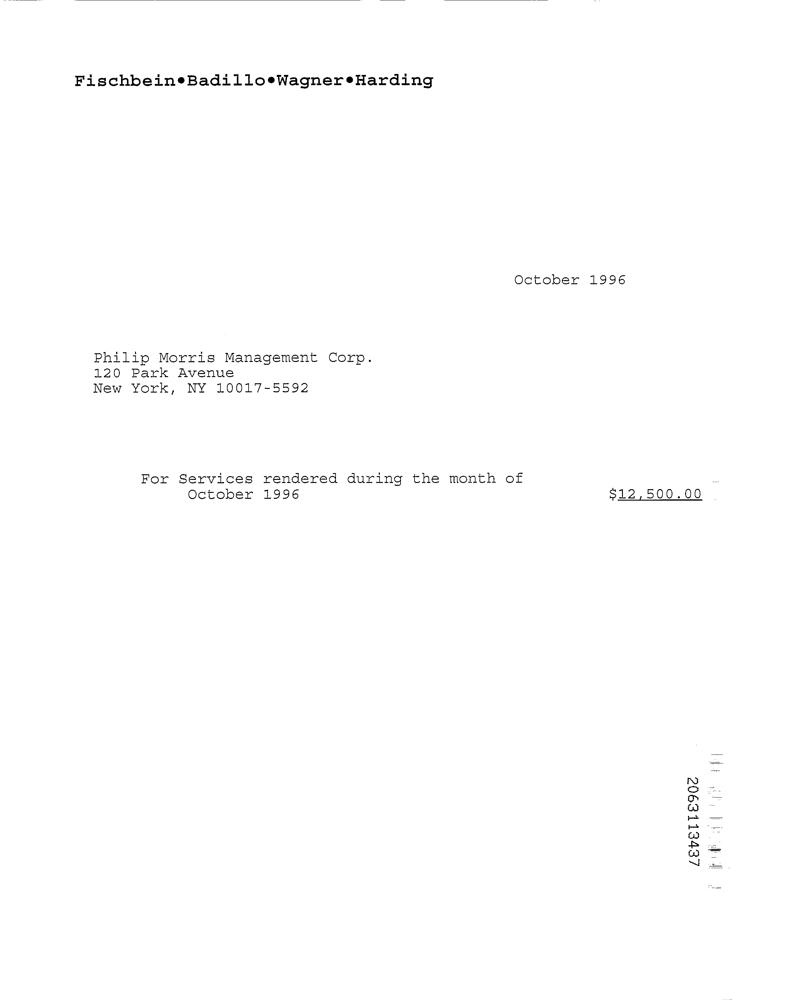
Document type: Invoice